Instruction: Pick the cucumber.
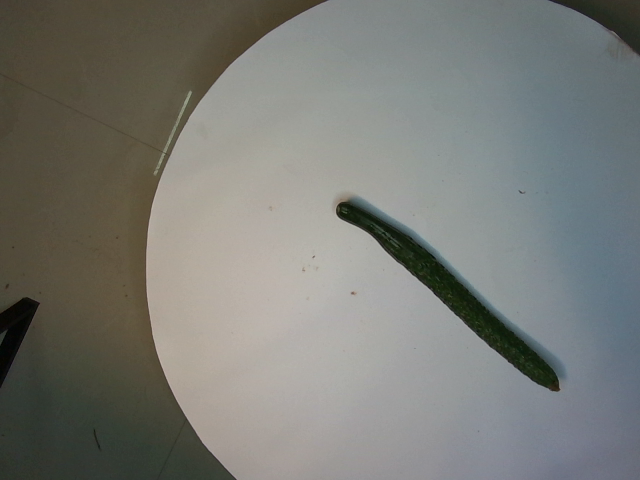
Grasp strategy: vertical